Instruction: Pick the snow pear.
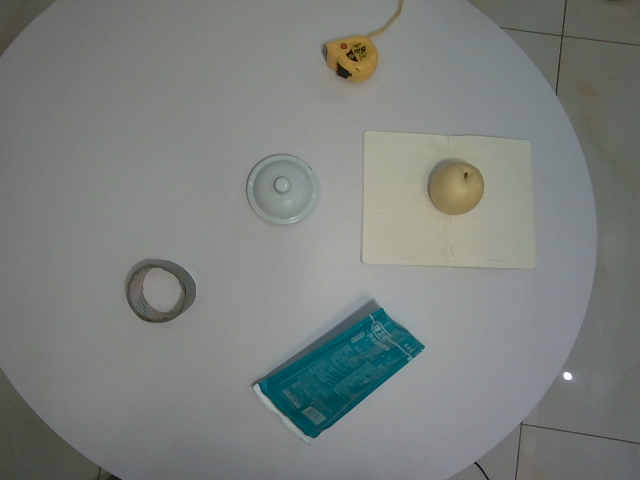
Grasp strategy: vertical